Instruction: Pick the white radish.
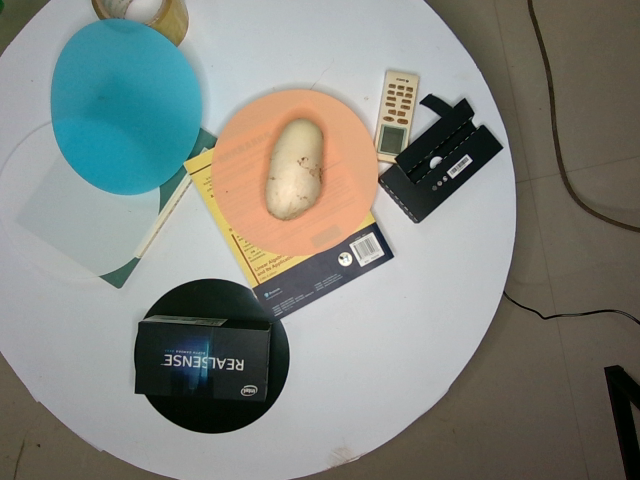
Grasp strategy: vertical